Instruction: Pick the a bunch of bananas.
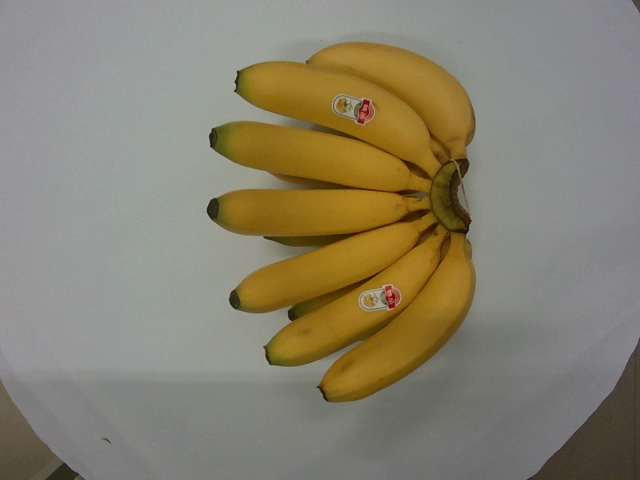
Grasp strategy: vertical